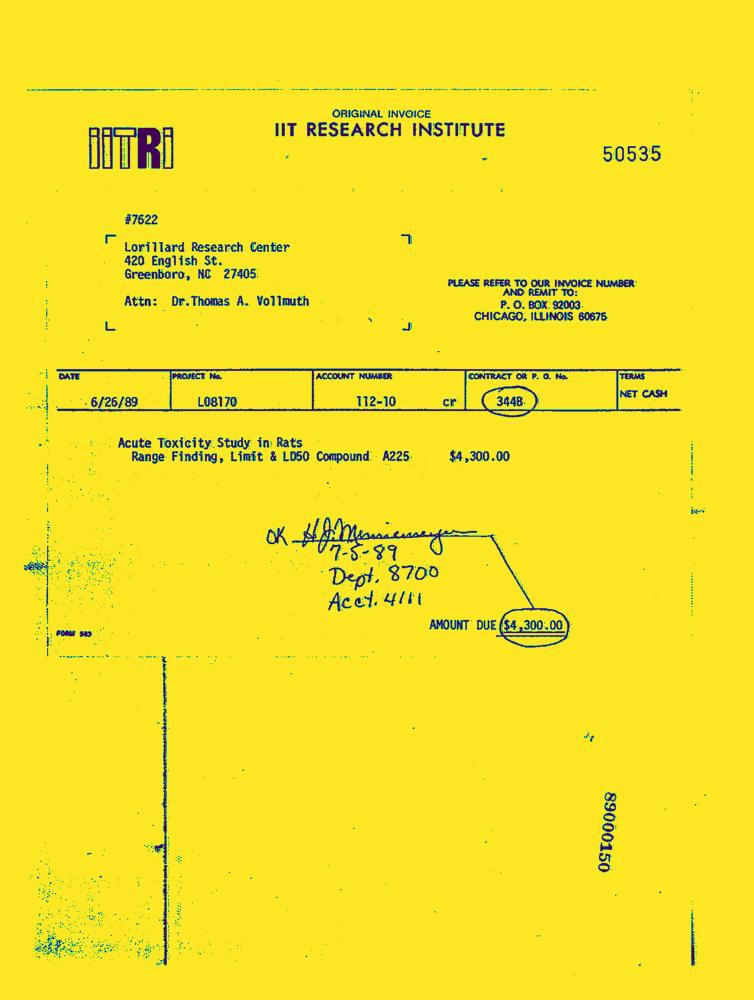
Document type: Invoice-Doc